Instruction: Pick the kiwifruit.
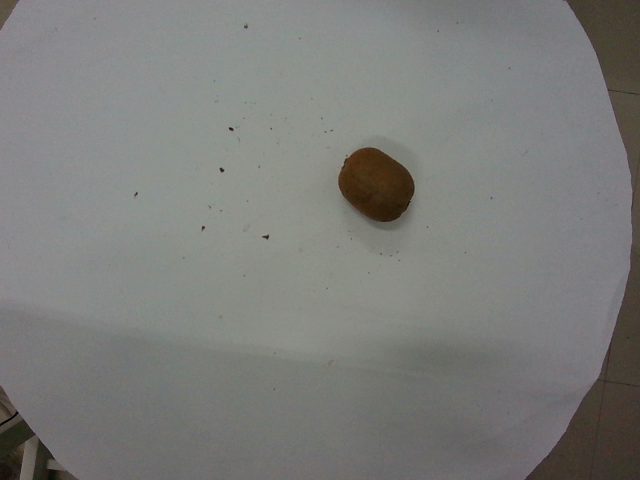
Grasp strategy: vertical